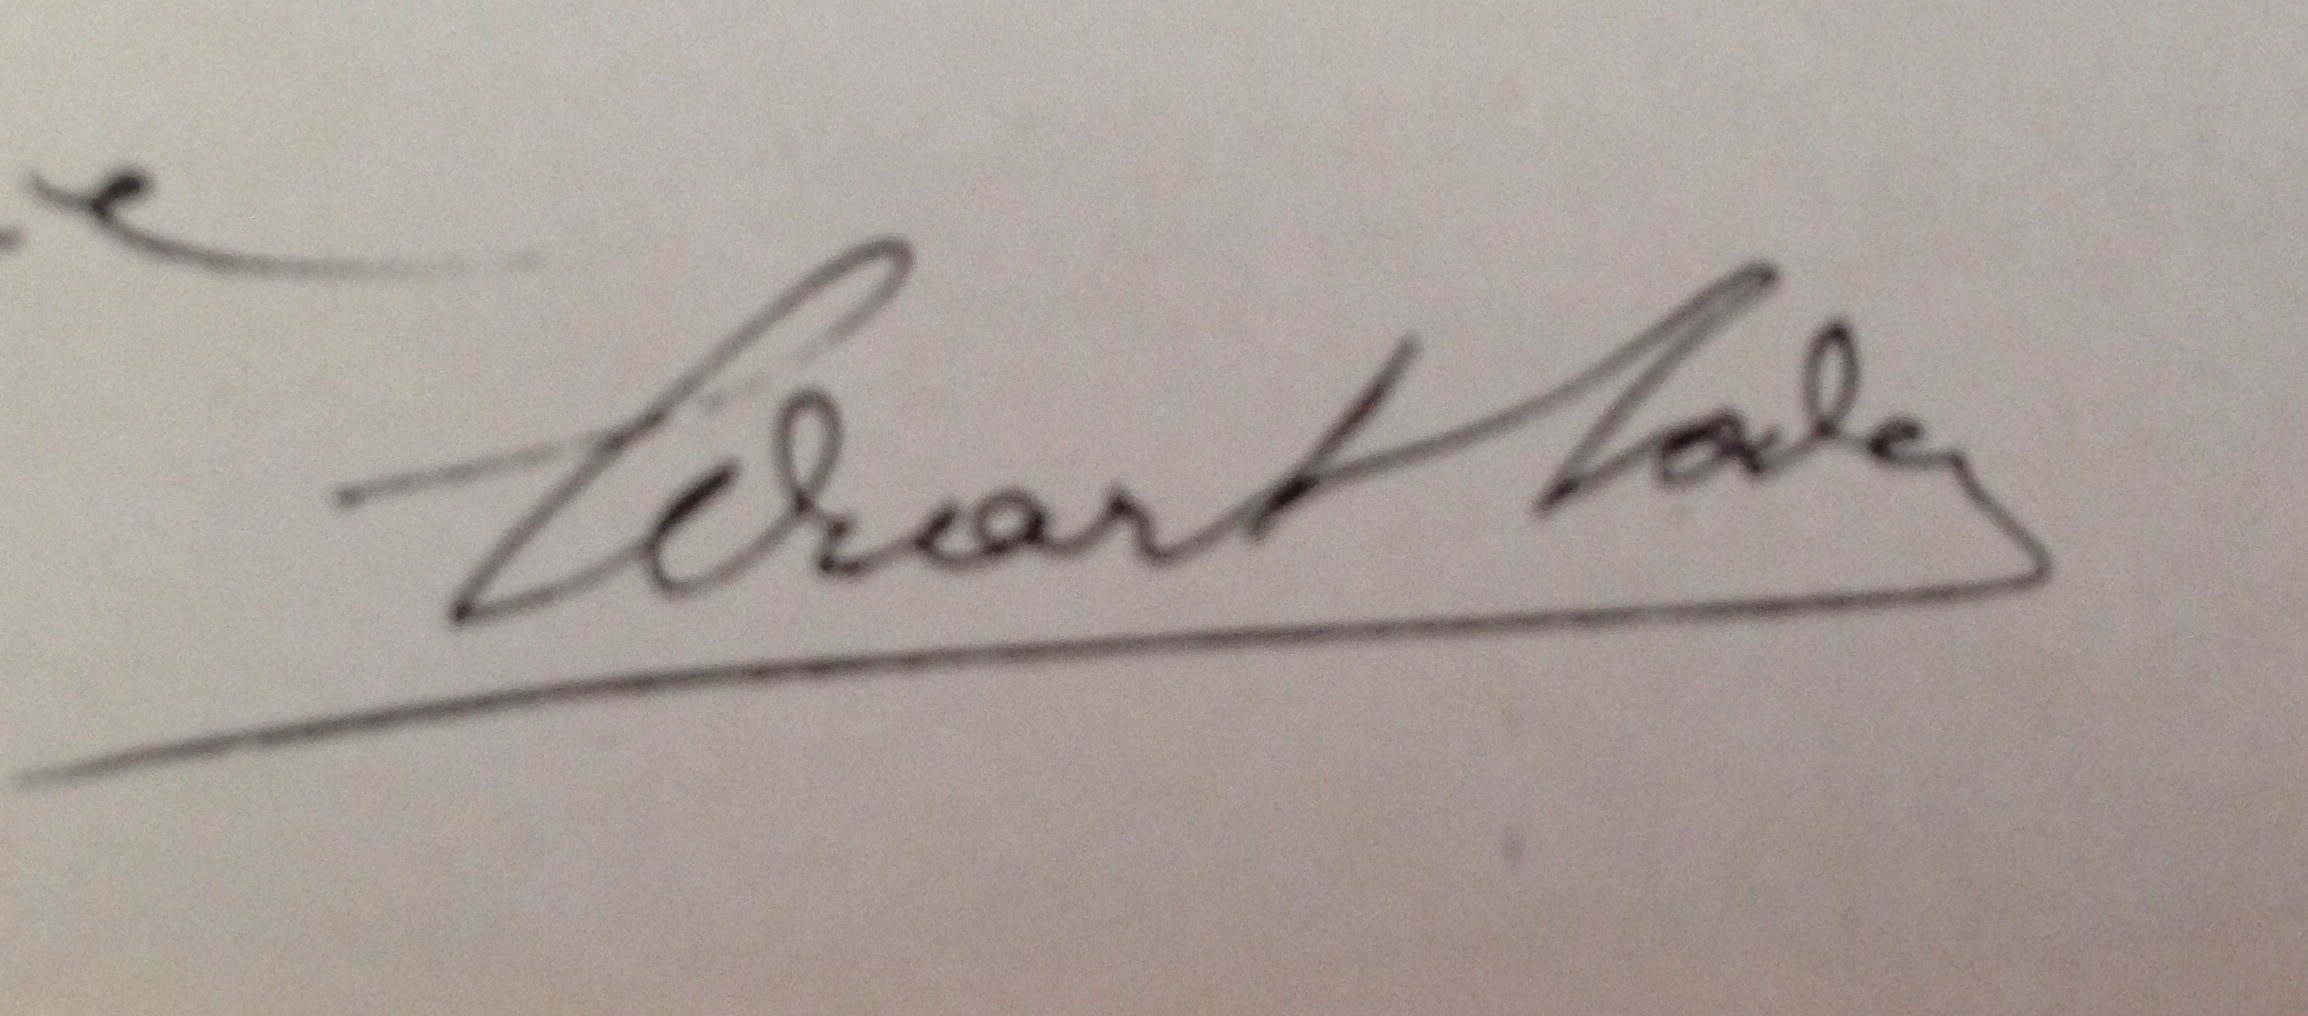
Signature of: eduardo toda y güell